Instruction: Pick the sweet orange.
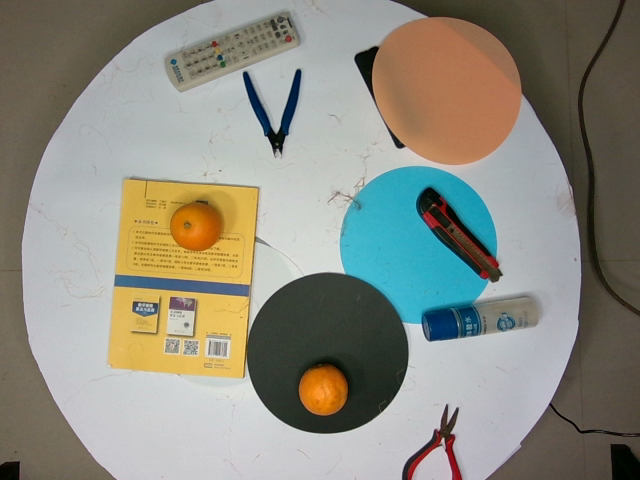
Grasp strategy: vertical